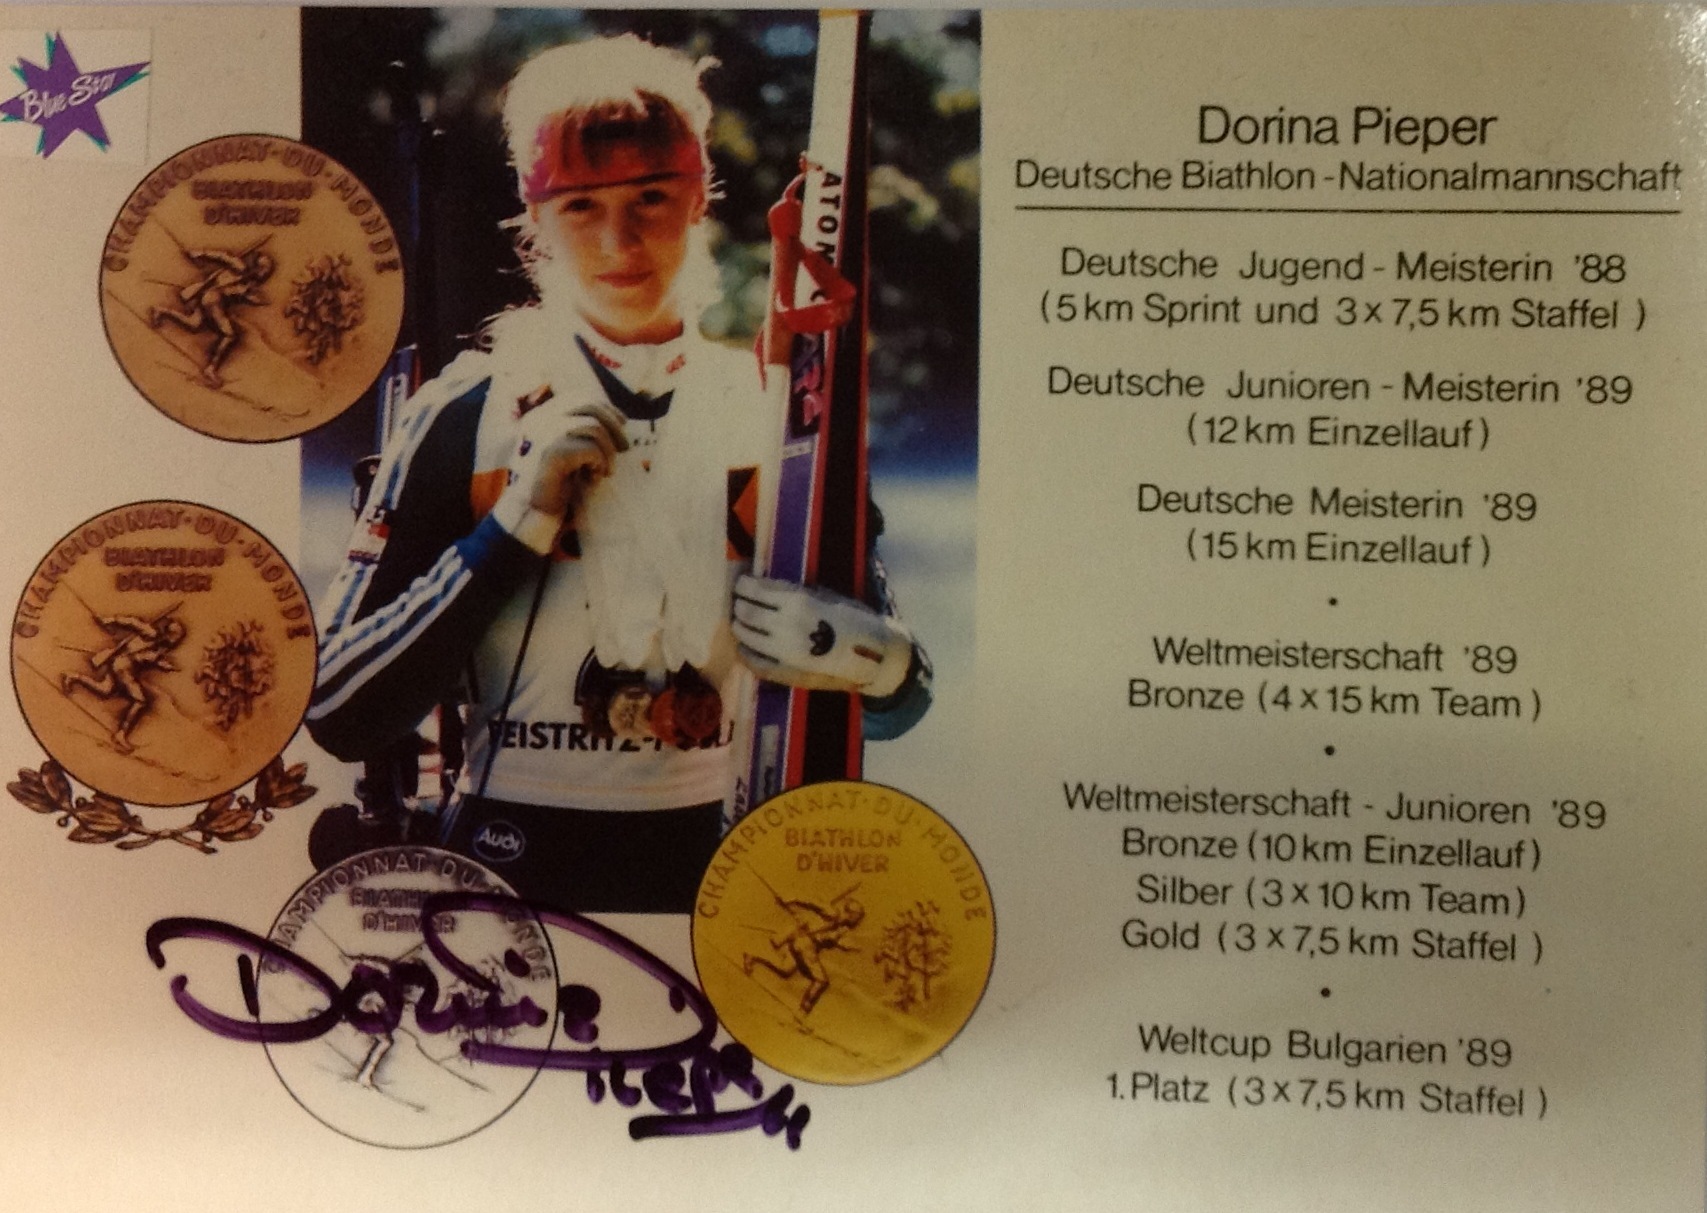
Signature of: dorina pieper